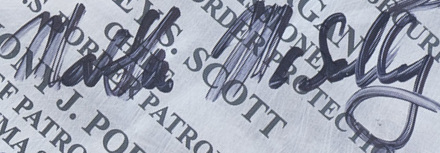
Signature of: martha mcsally